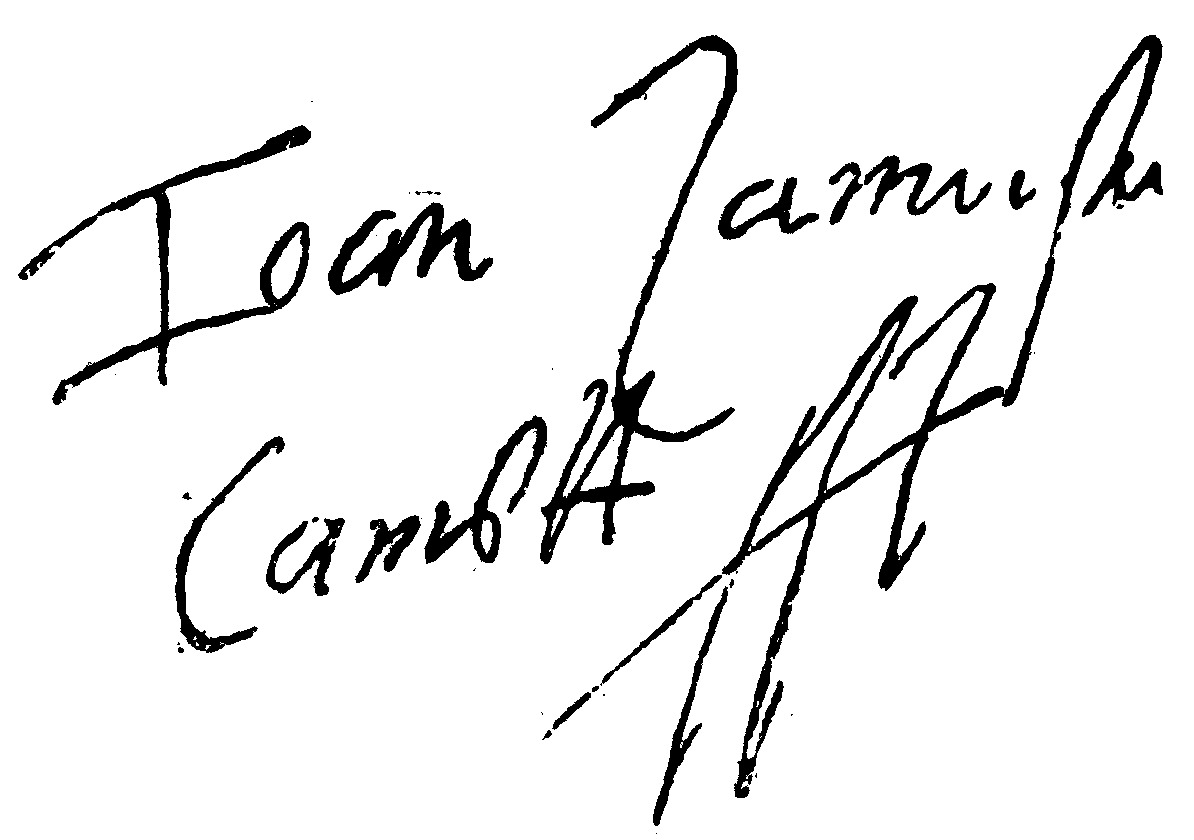
Signature of: jan zamoyski